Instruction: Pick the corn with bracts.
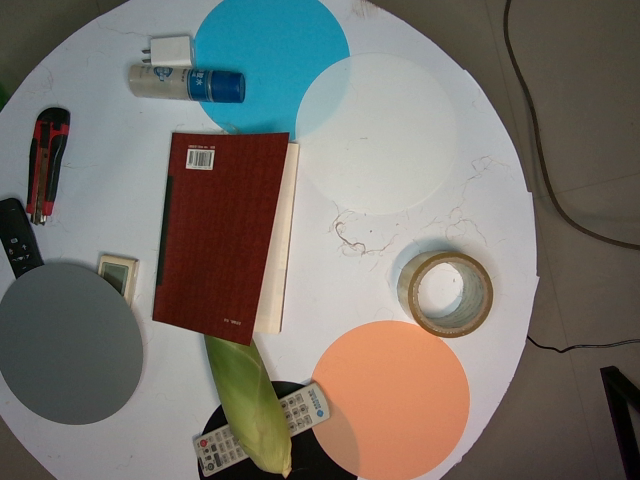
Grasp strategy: vertical